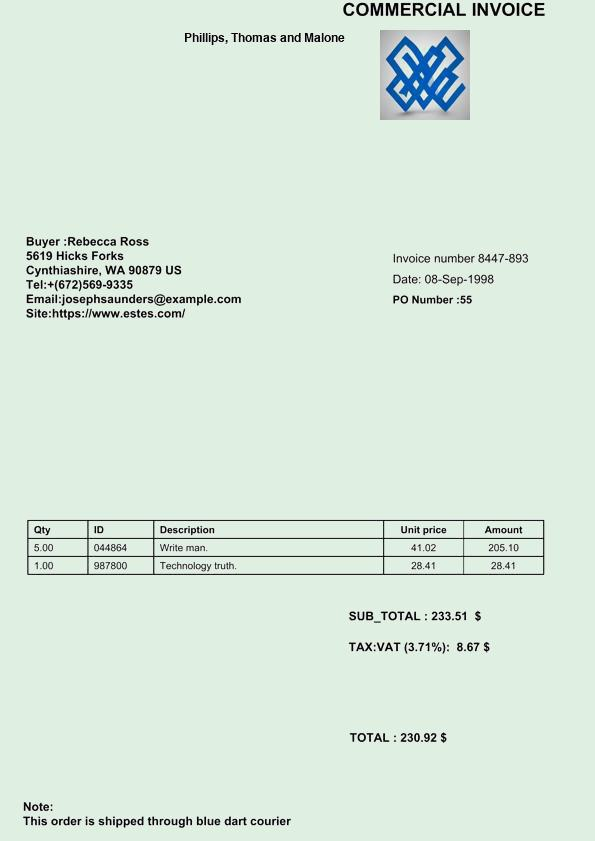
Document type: Invoice